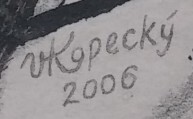
Signature of: vladimír kopecký